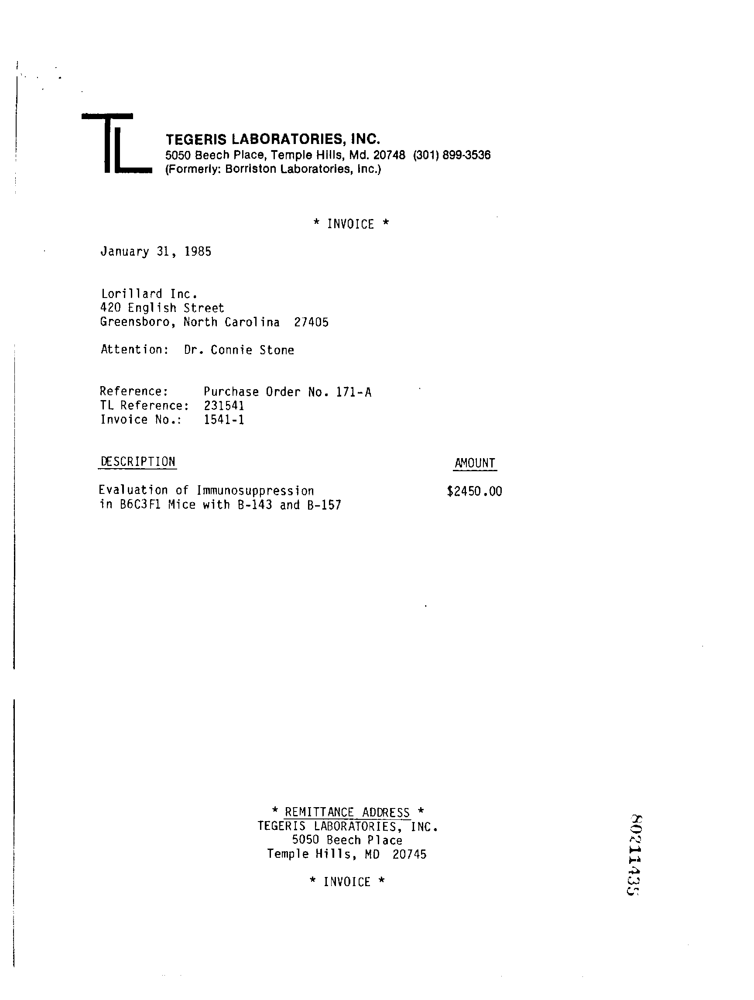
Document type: Invoice